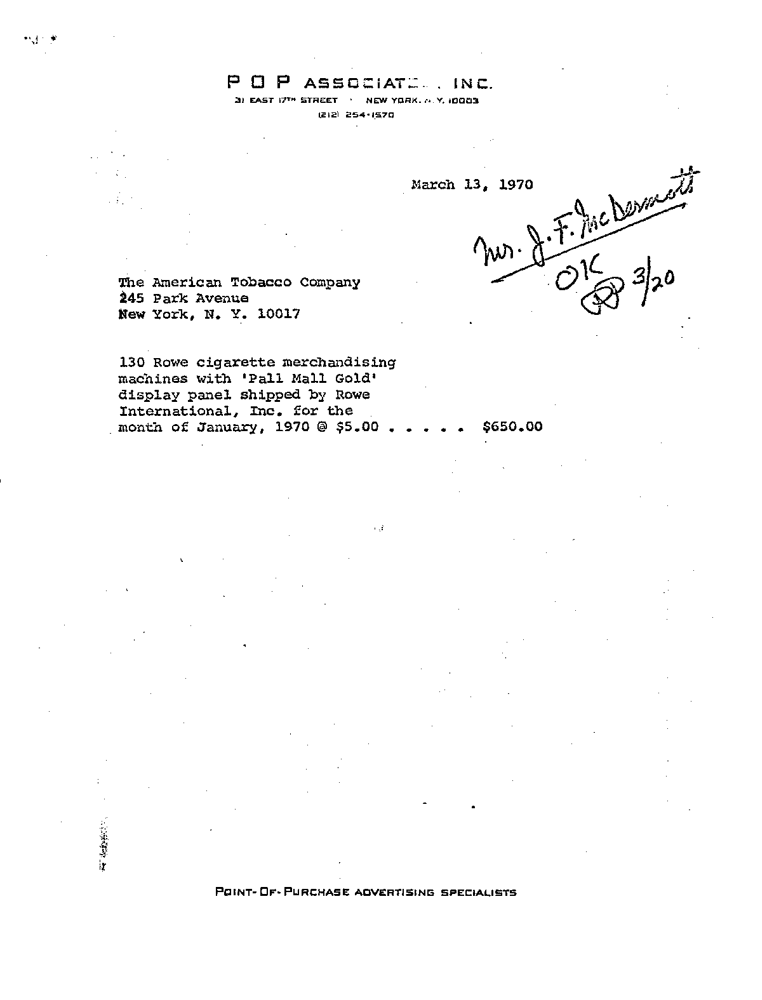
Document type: Invoice